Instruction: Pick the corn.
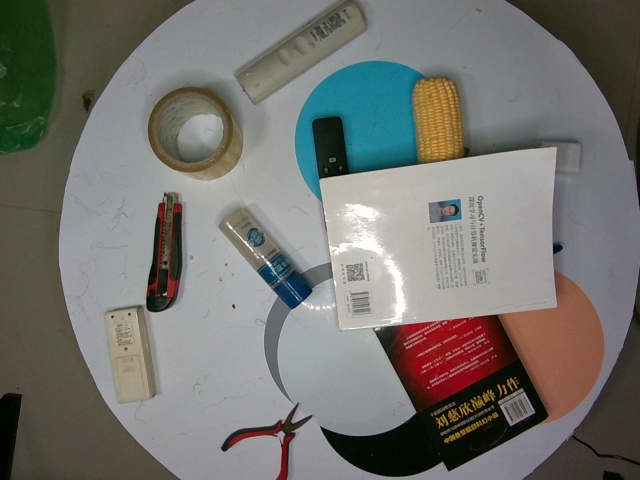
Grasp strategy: vertical